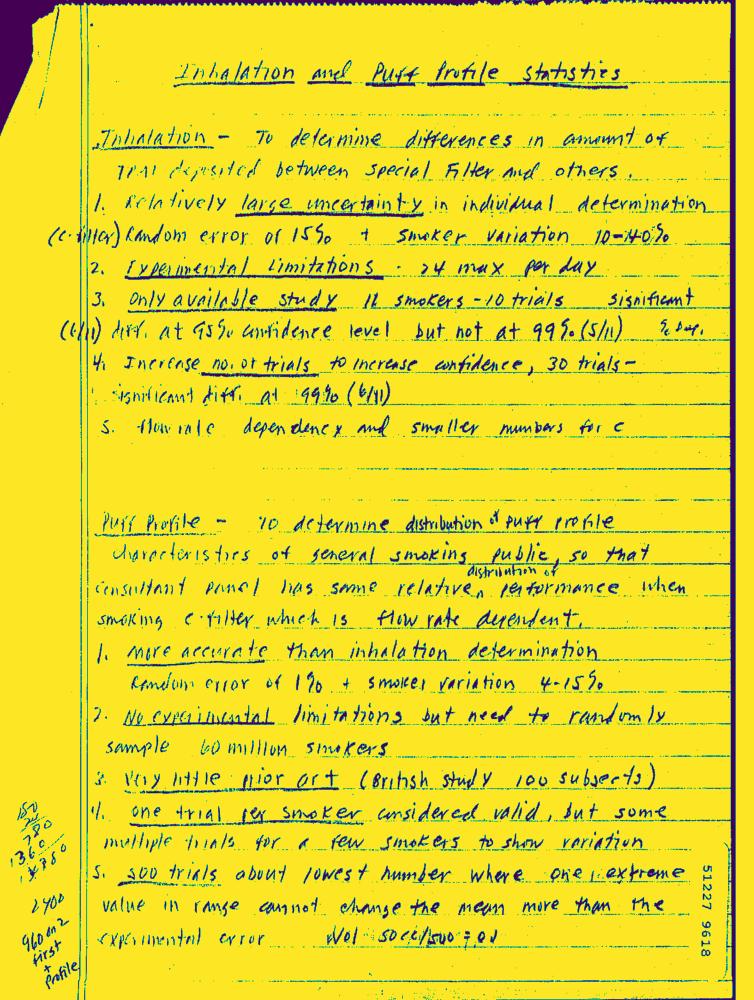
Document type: Hand-Written